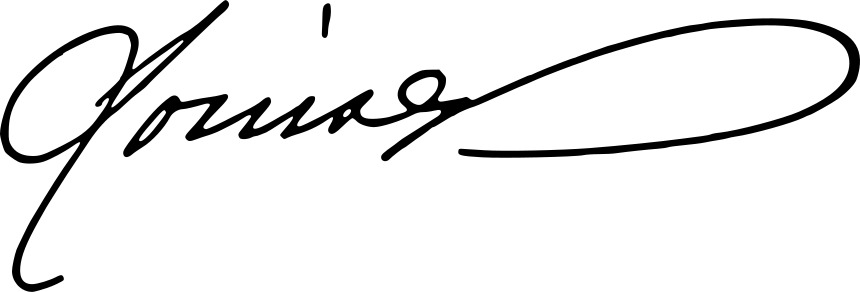
Signature of: princess louise duchess of argyll